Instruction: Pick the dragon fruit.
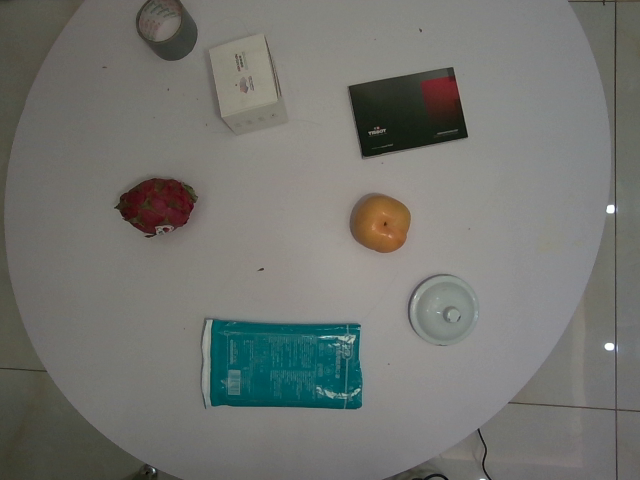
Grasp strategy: vertical